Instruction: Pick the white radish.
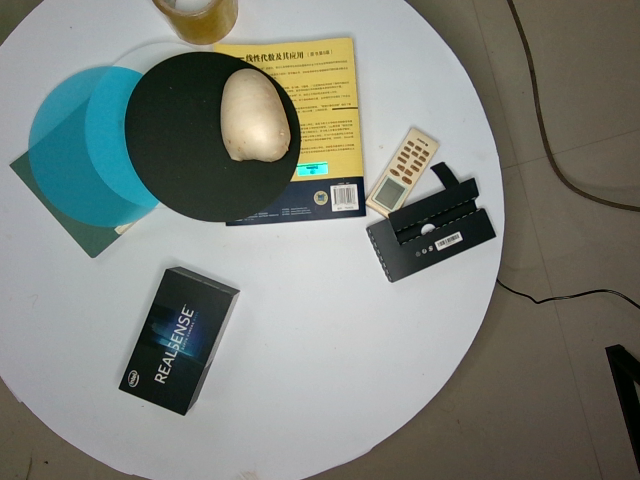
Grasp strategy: vertical